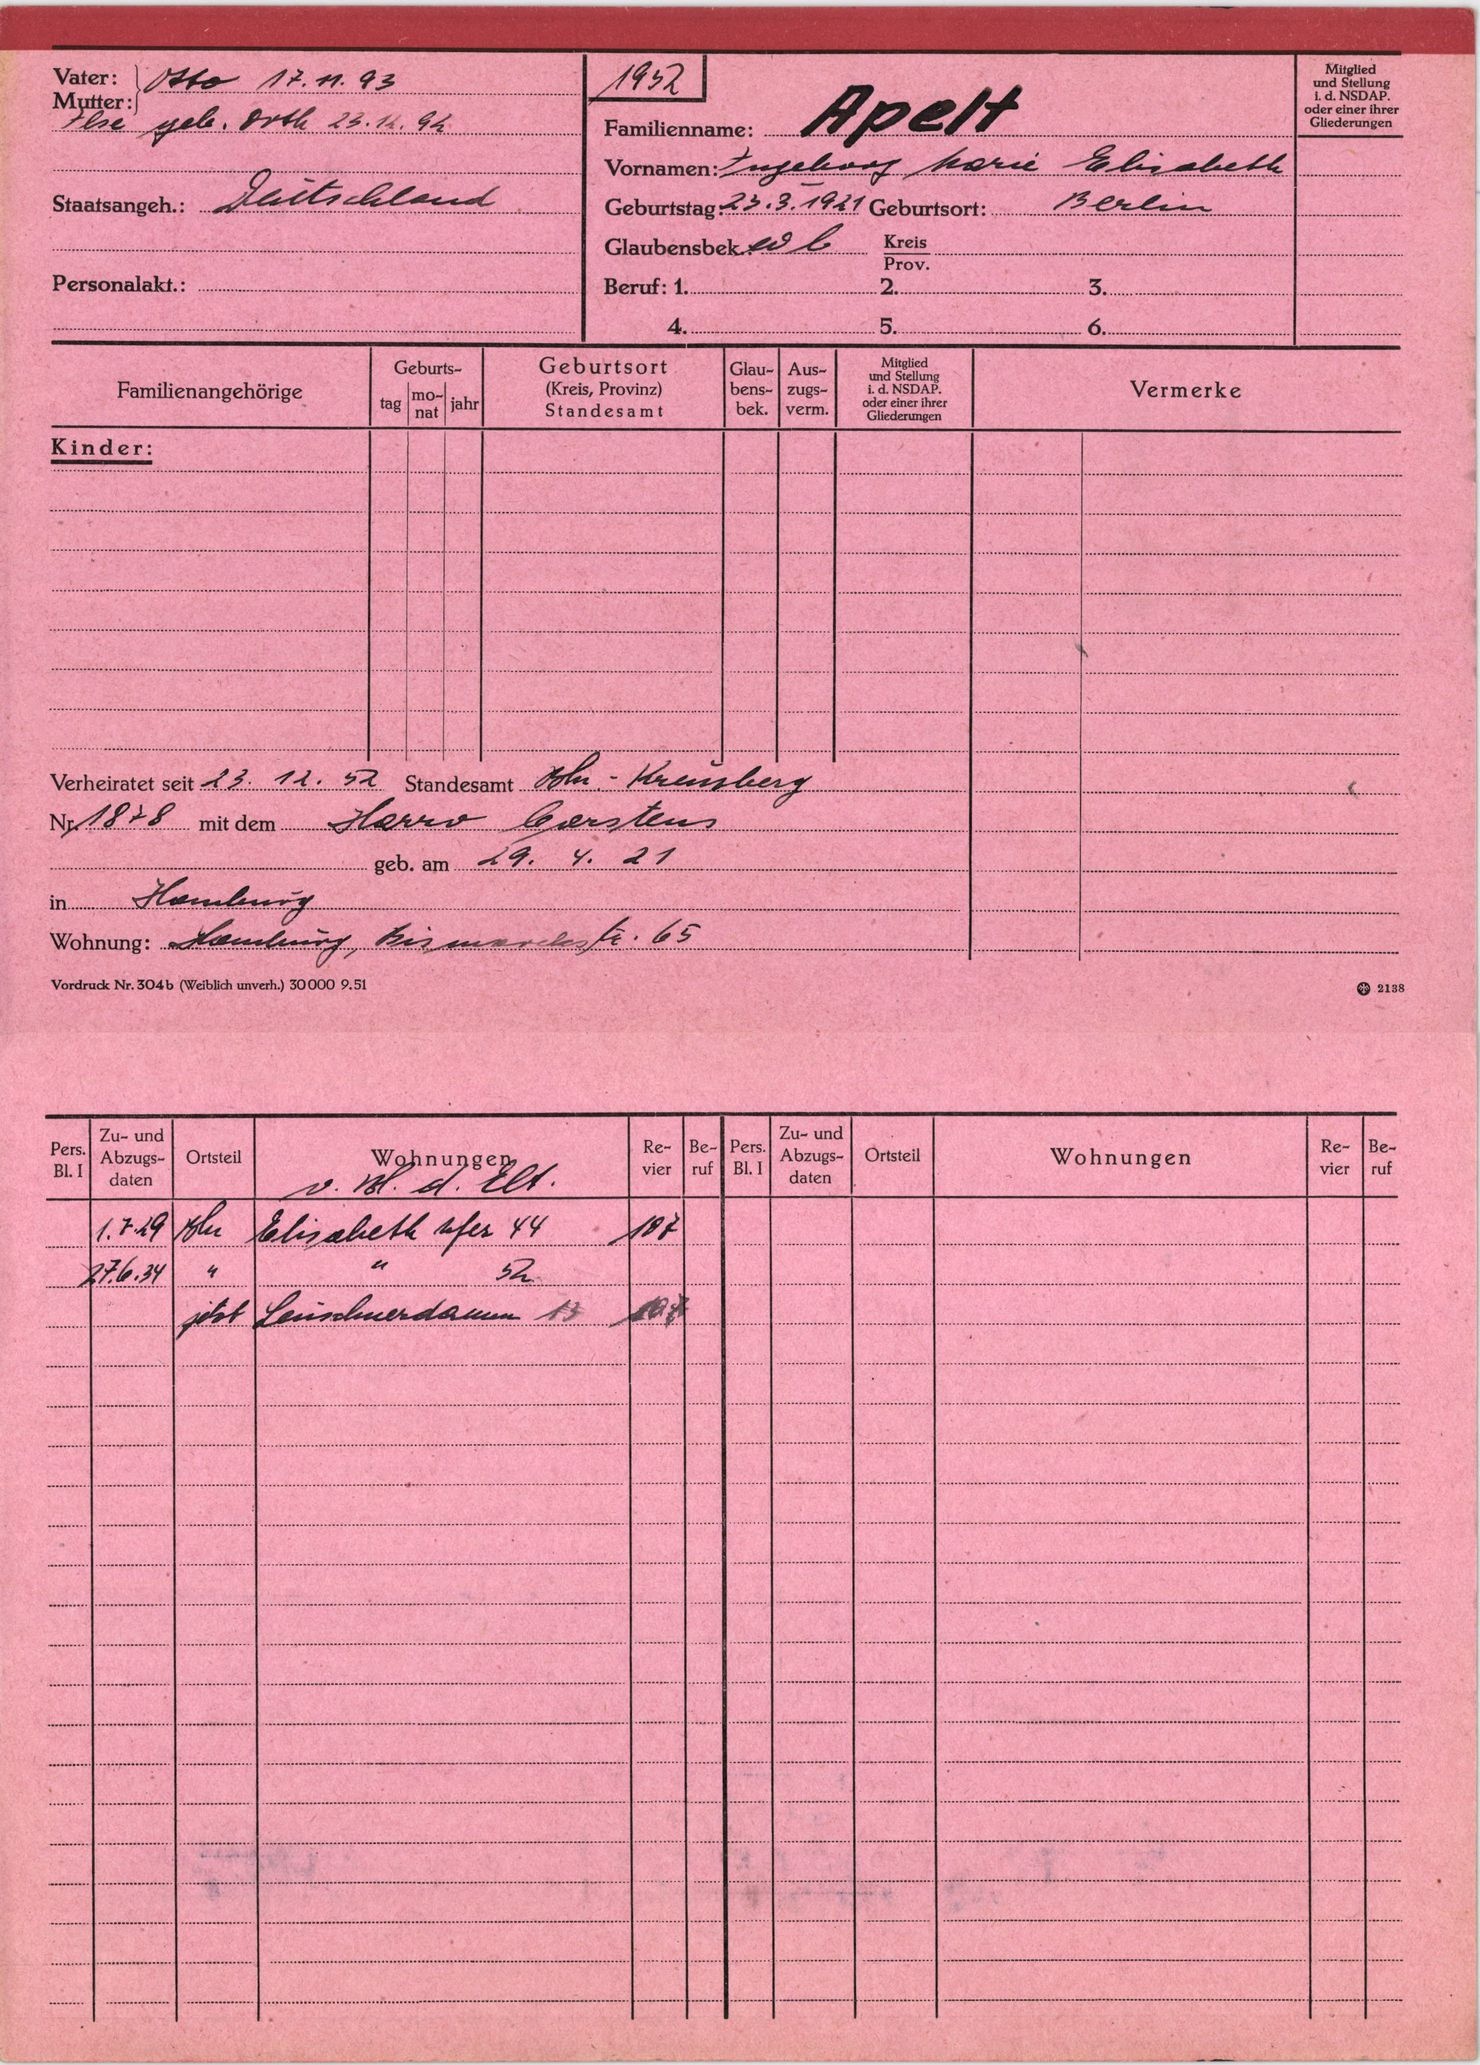
Apelt